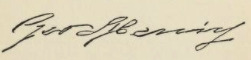
Signature of: george henry